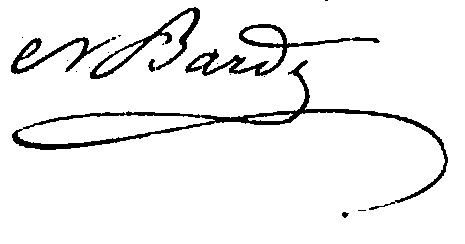
Signature of: matthieu bardy